Question: What is the potential diagnosis?
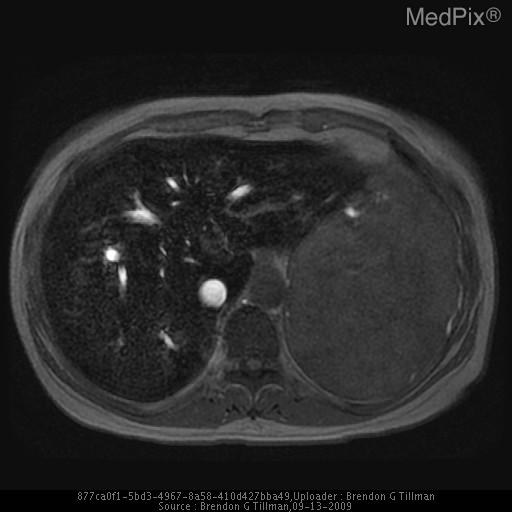
Answer: The possible diagnosis includes Hepatocellular Adenoma (HA)
Focal Nodular Hyperplasia (FNH)
Hemangioma
Hepatocellular Carcinoma (HCC)
Fibrolamellar Carcinoma
Hepatic Metastases
Cholangiocarcinoma
Liver Abscess.